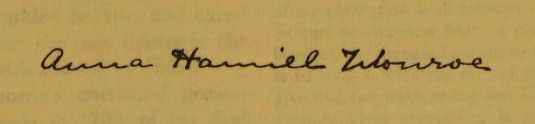
Signature of: anna hamill monroe